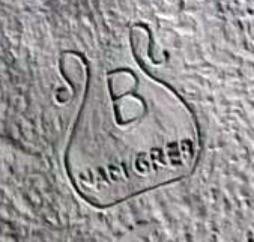
Signature of: franz xavier bergman